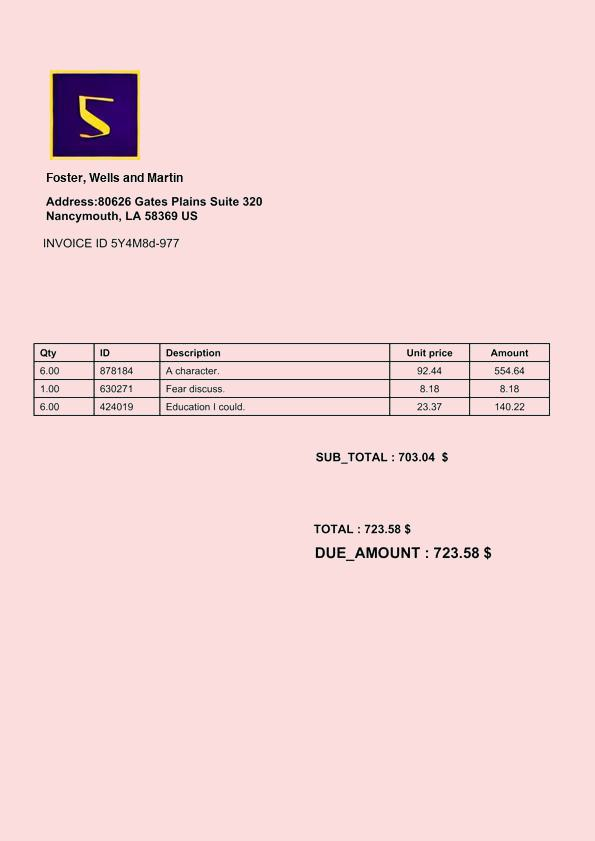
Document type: Invoice